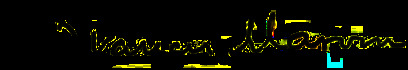
Signature of: francis marvin